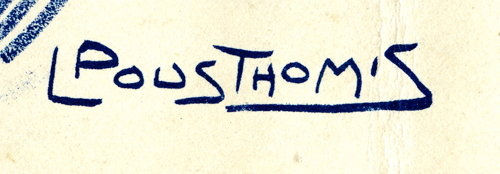
Signature of: léon pousthomis